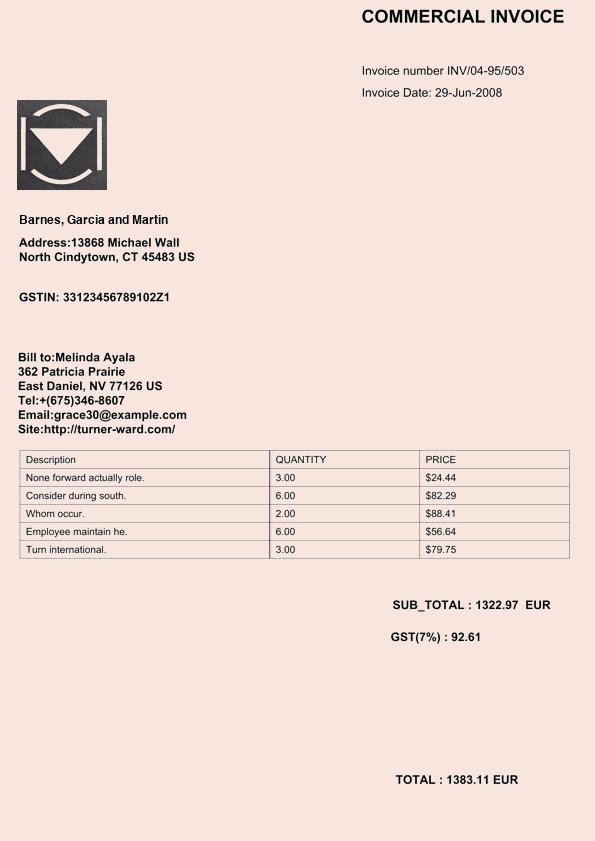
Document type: Invoice